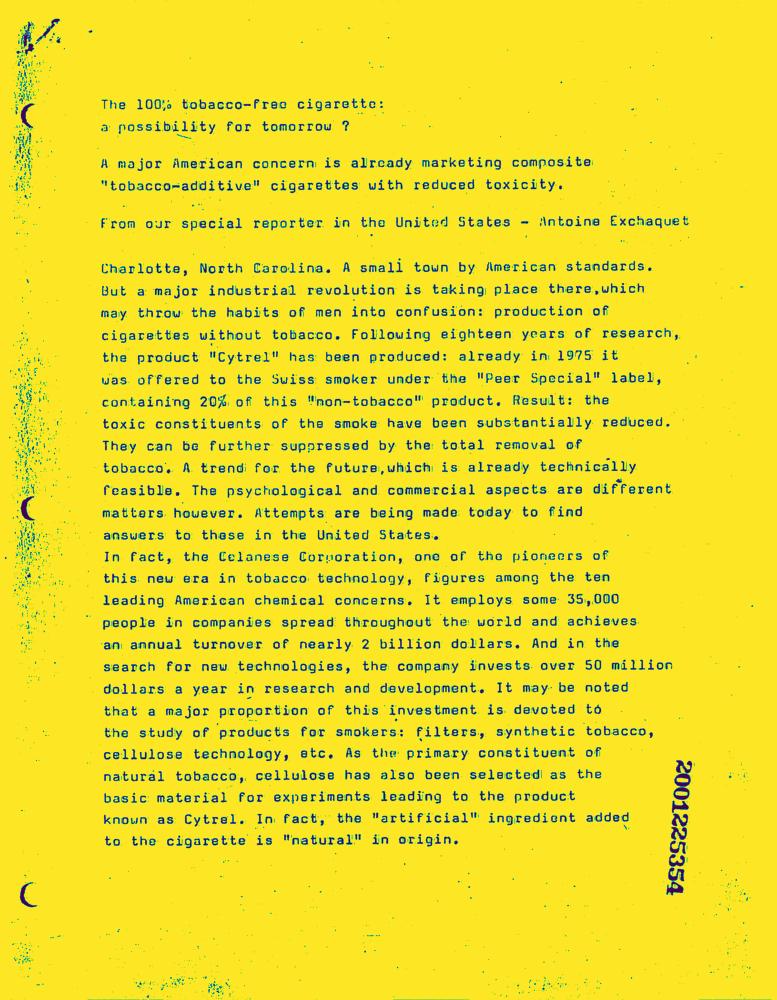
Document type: News-Article